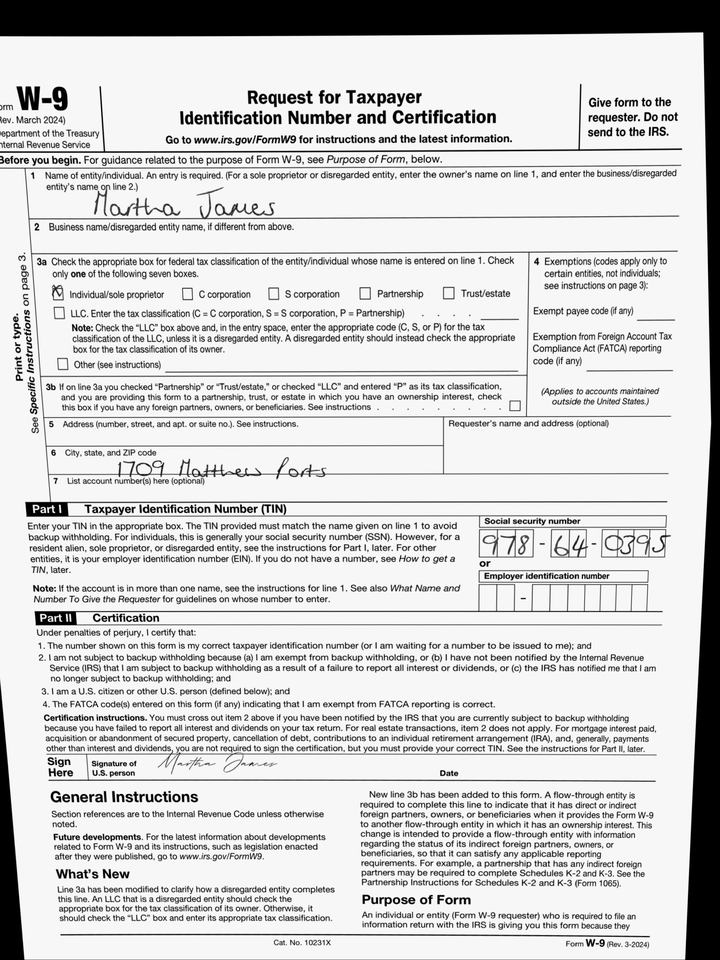
adr1: 1709 Matthew Ports
cbx: yes
ssn: 978640395
enm: Martha James